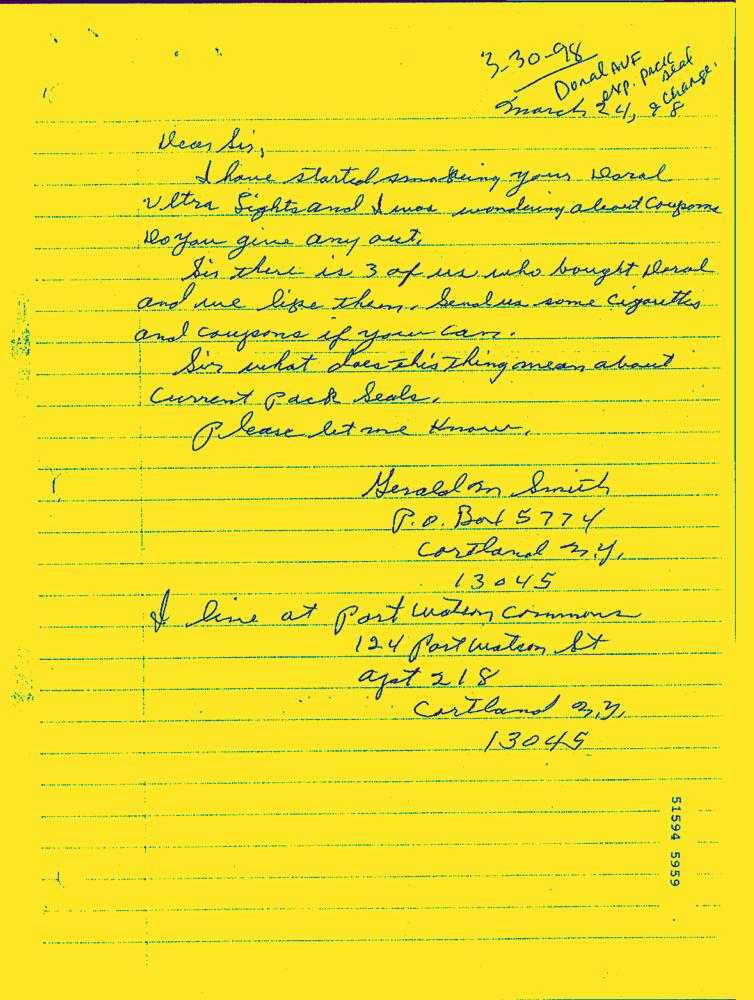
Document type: Hand-Written